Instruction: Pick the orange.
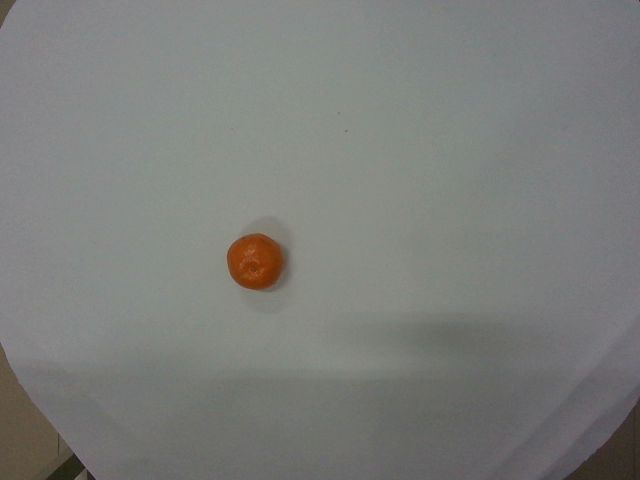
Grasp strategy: vertical